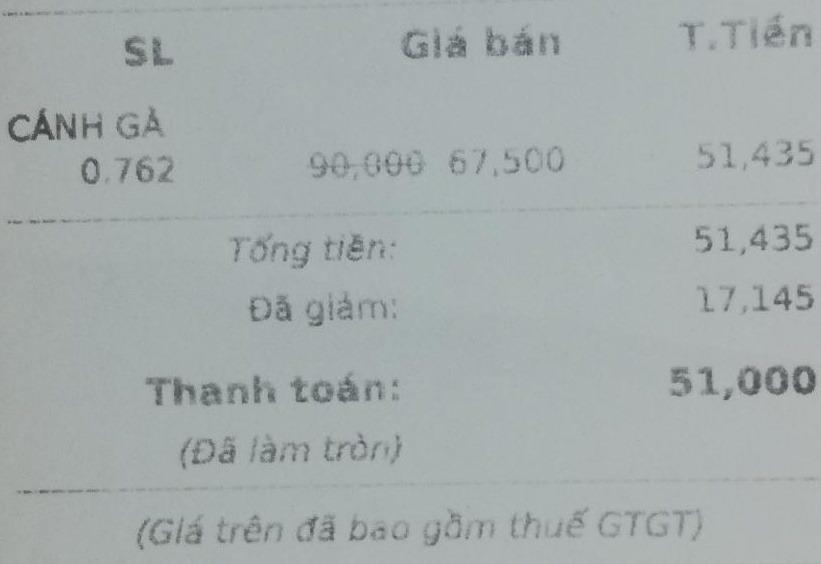
<table>
  <tr>
    <th>SL</th>
    <th>Giá bán</th>
    <th>T.Tiền</th>
  </tr>
  <tr>
    <td>CÁNH GÀ<br>0.762</td>
    <td><del>90,000</del> 67,500</td>
    <td>51,435</td>
  </tr>
</table>

Tổng tiền: 51,435
Đã giảm: 17,145

Thanh toán: 51,000
(Đã làm tròn)

(Giá trên đã bao gồm thuế GTGT)